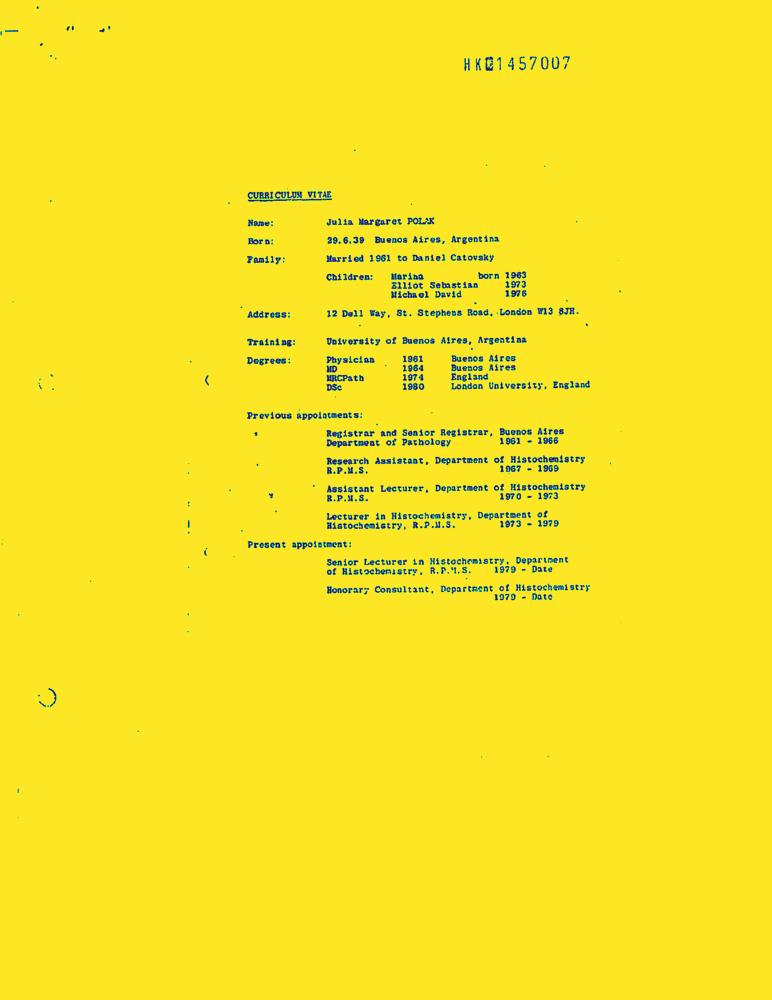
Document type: Resume-Doc